Question: What is the mailing or notice date provided in the document?
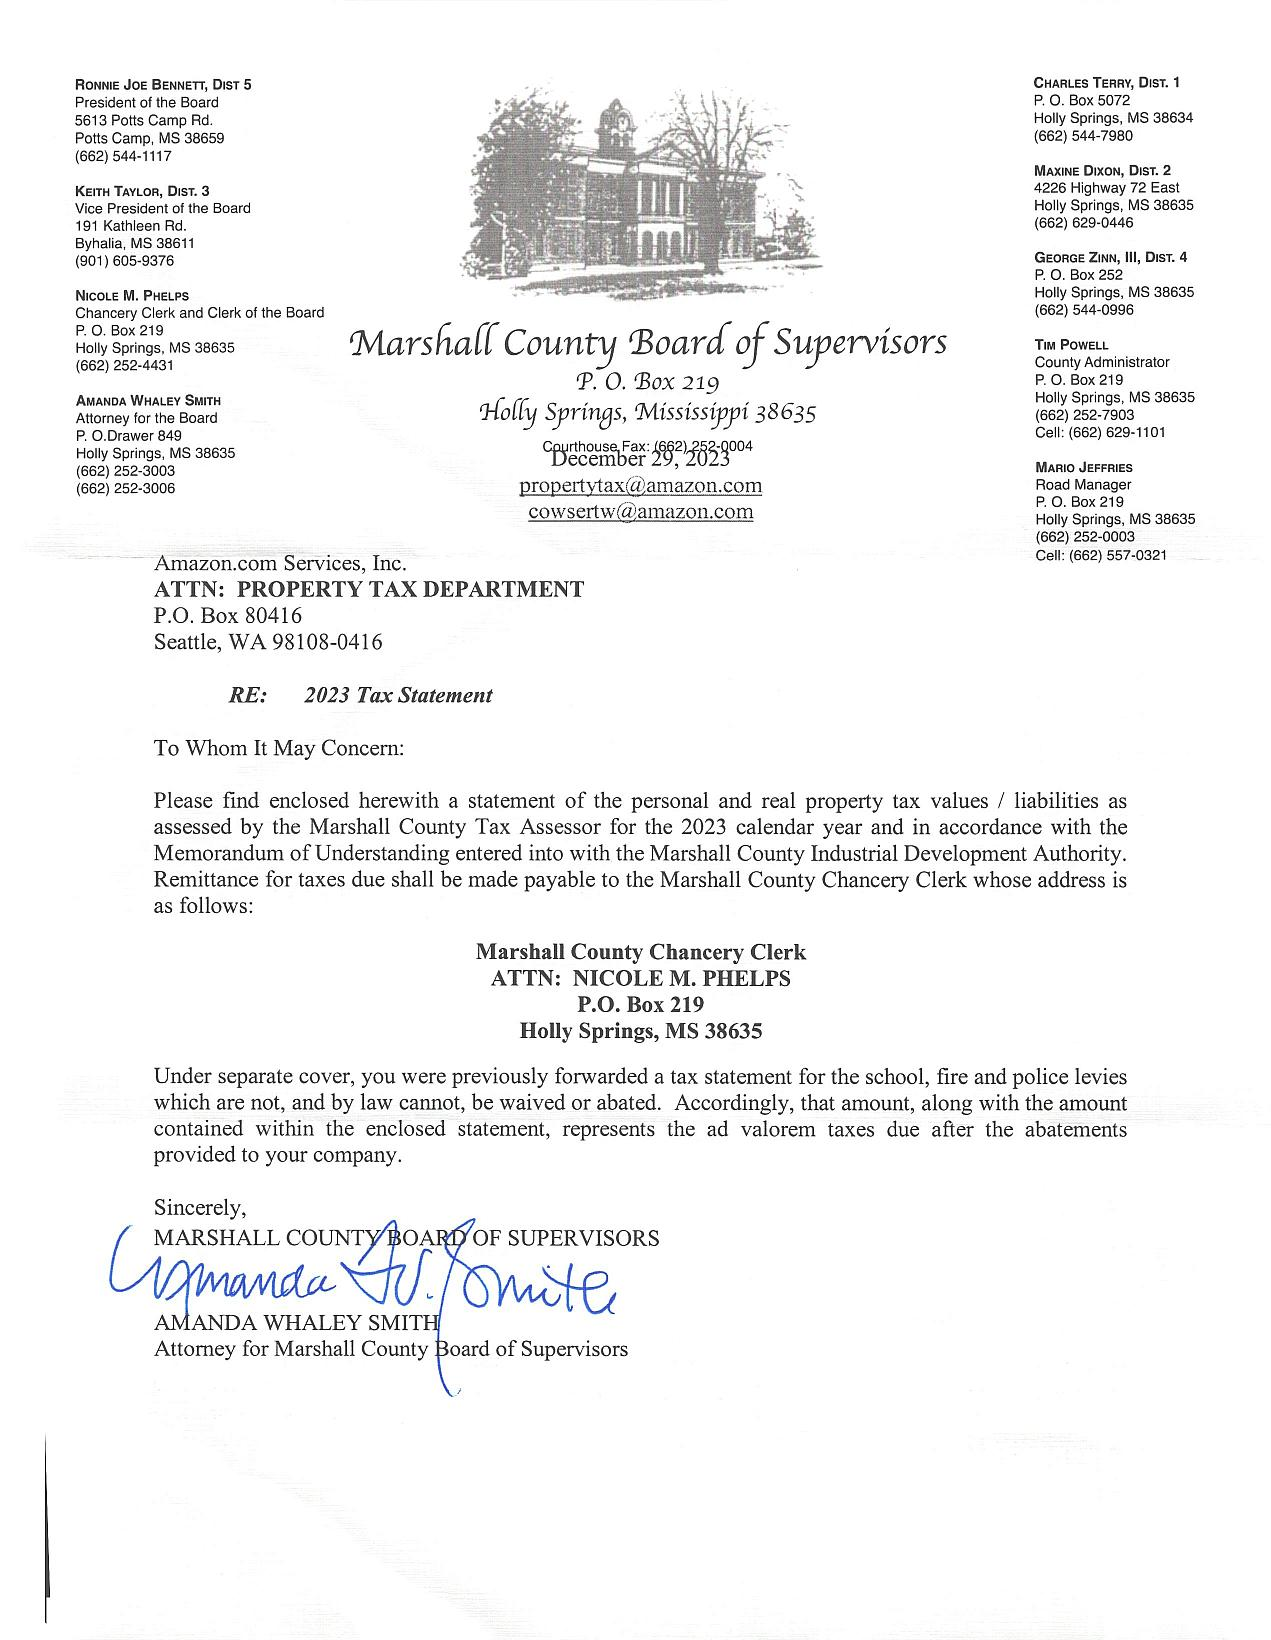
Answer: "29-Dec-23"